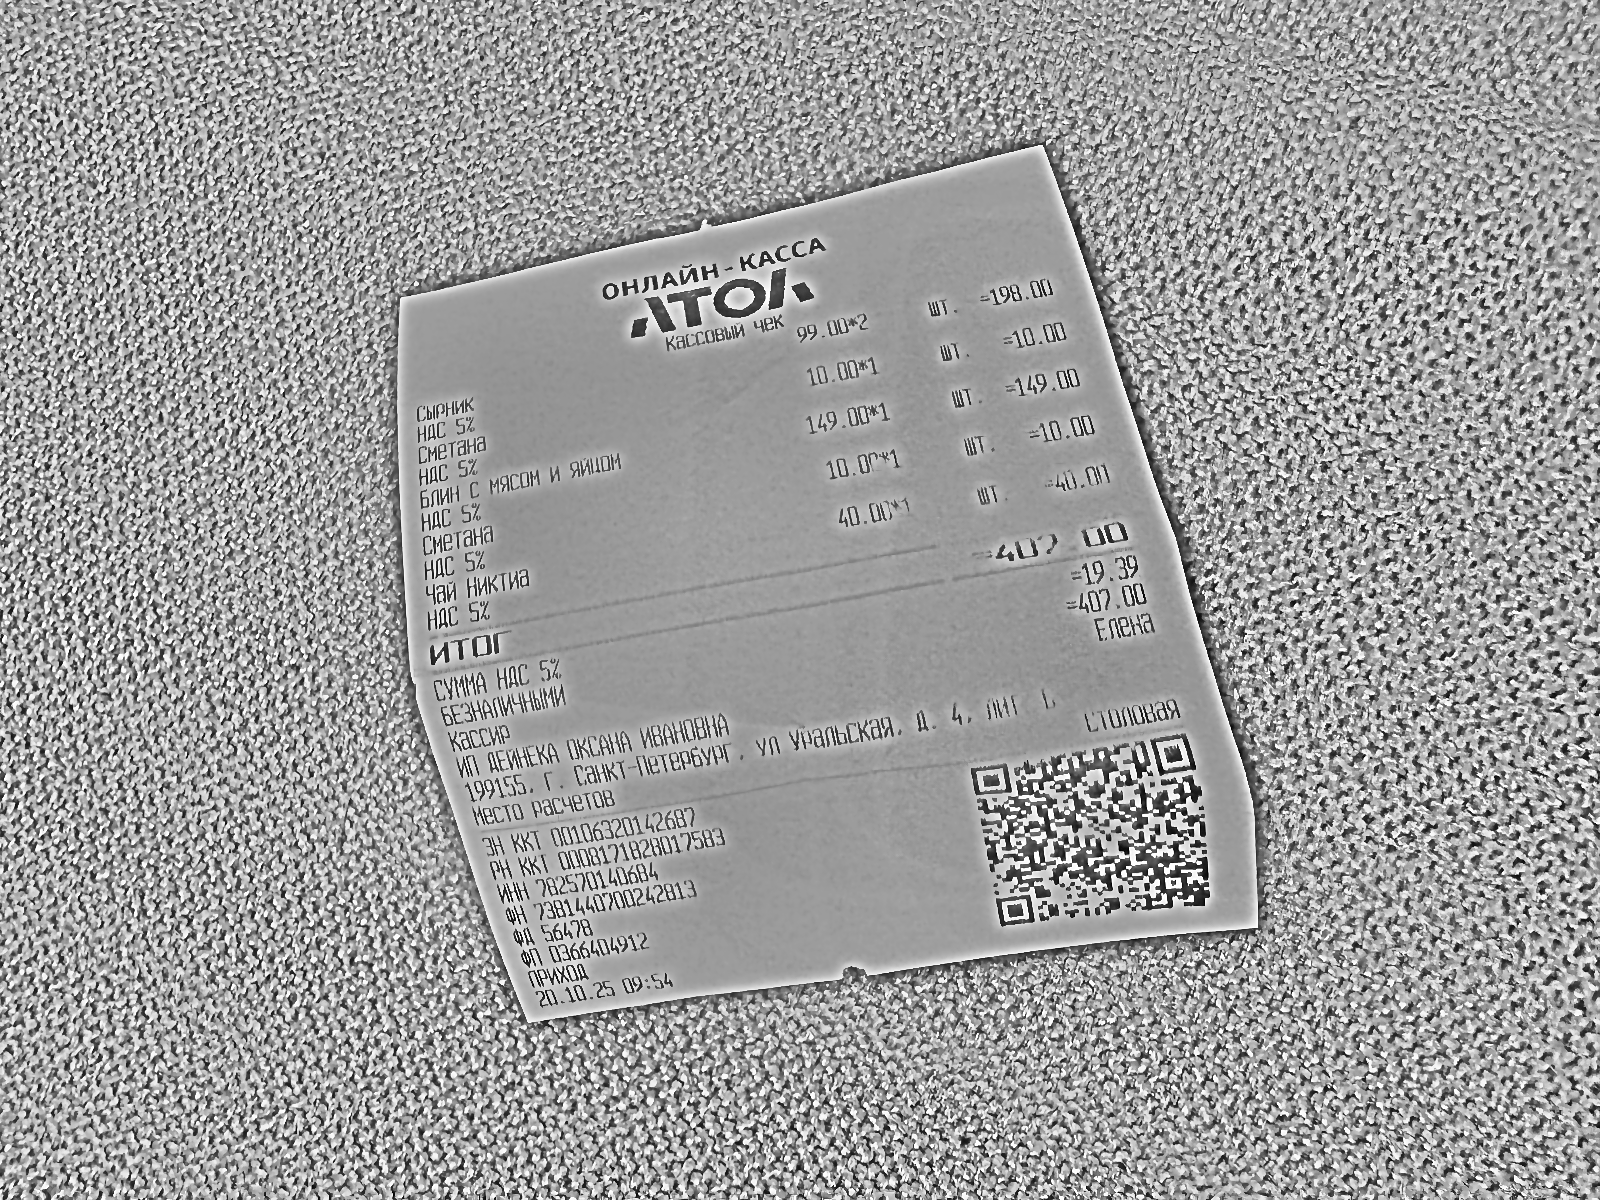
Продавец: ИП ДЕЙНЕКА ОКСАНА ИВАНОВНА
ИНН: 782570140684
Дата: 20.10.25
Товары: Сырник; Сметана; Блин с мясом и яйцом; Сметана; Чай Никтиа
Количество: 2; 1; 1; 1; 1
Цена: 99.00; 10.00; 149.00; 10.00; 40.00
Сумма: 198.00; 10.00; 149.00; 10.00; 40.00
Итого: 407.00